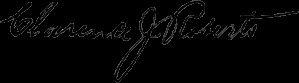
Signature of: clarence j roberts